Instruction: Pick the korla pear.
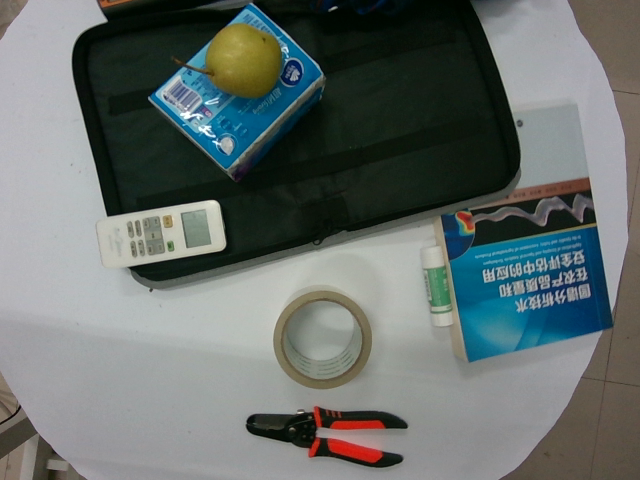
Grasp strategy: vertical